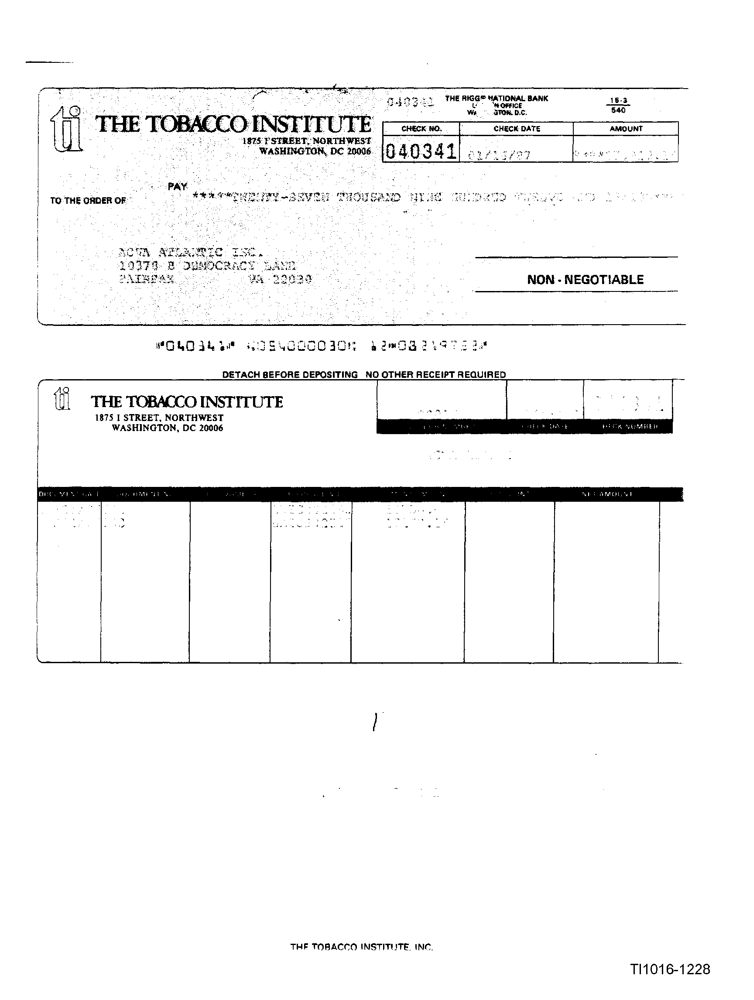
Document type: Invoice